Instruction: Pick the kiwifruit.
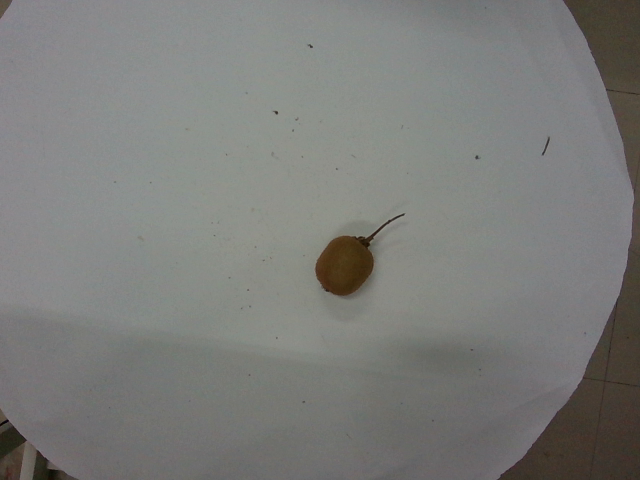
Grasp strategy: vertical